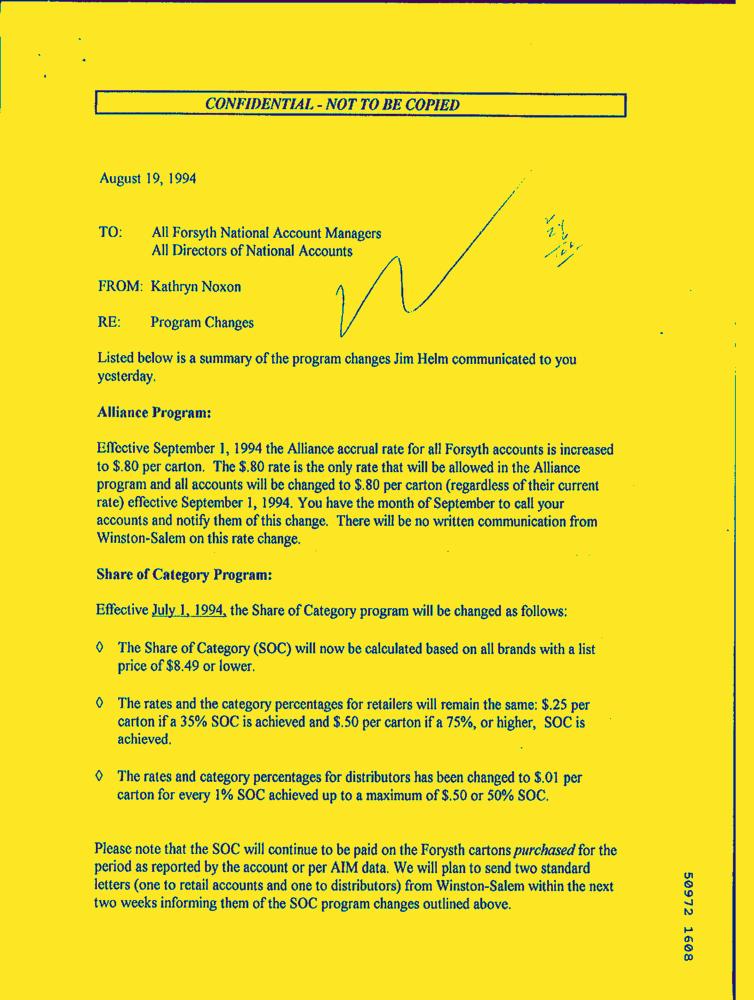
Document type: Letter-Doc